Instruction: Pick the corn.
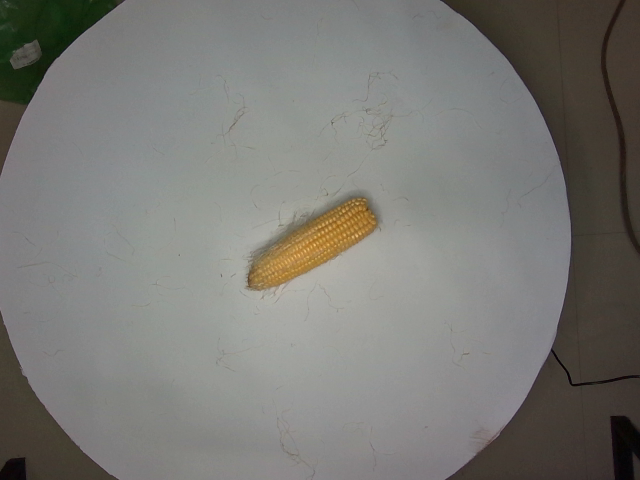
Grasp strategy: vertical